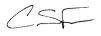
Signature of: christopher friend